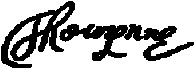
Signature of: thomas wynne